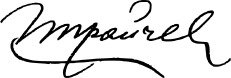
Signature of: georgi traychev